Question: What type of tax is indicated in the document, personal property or real estate?
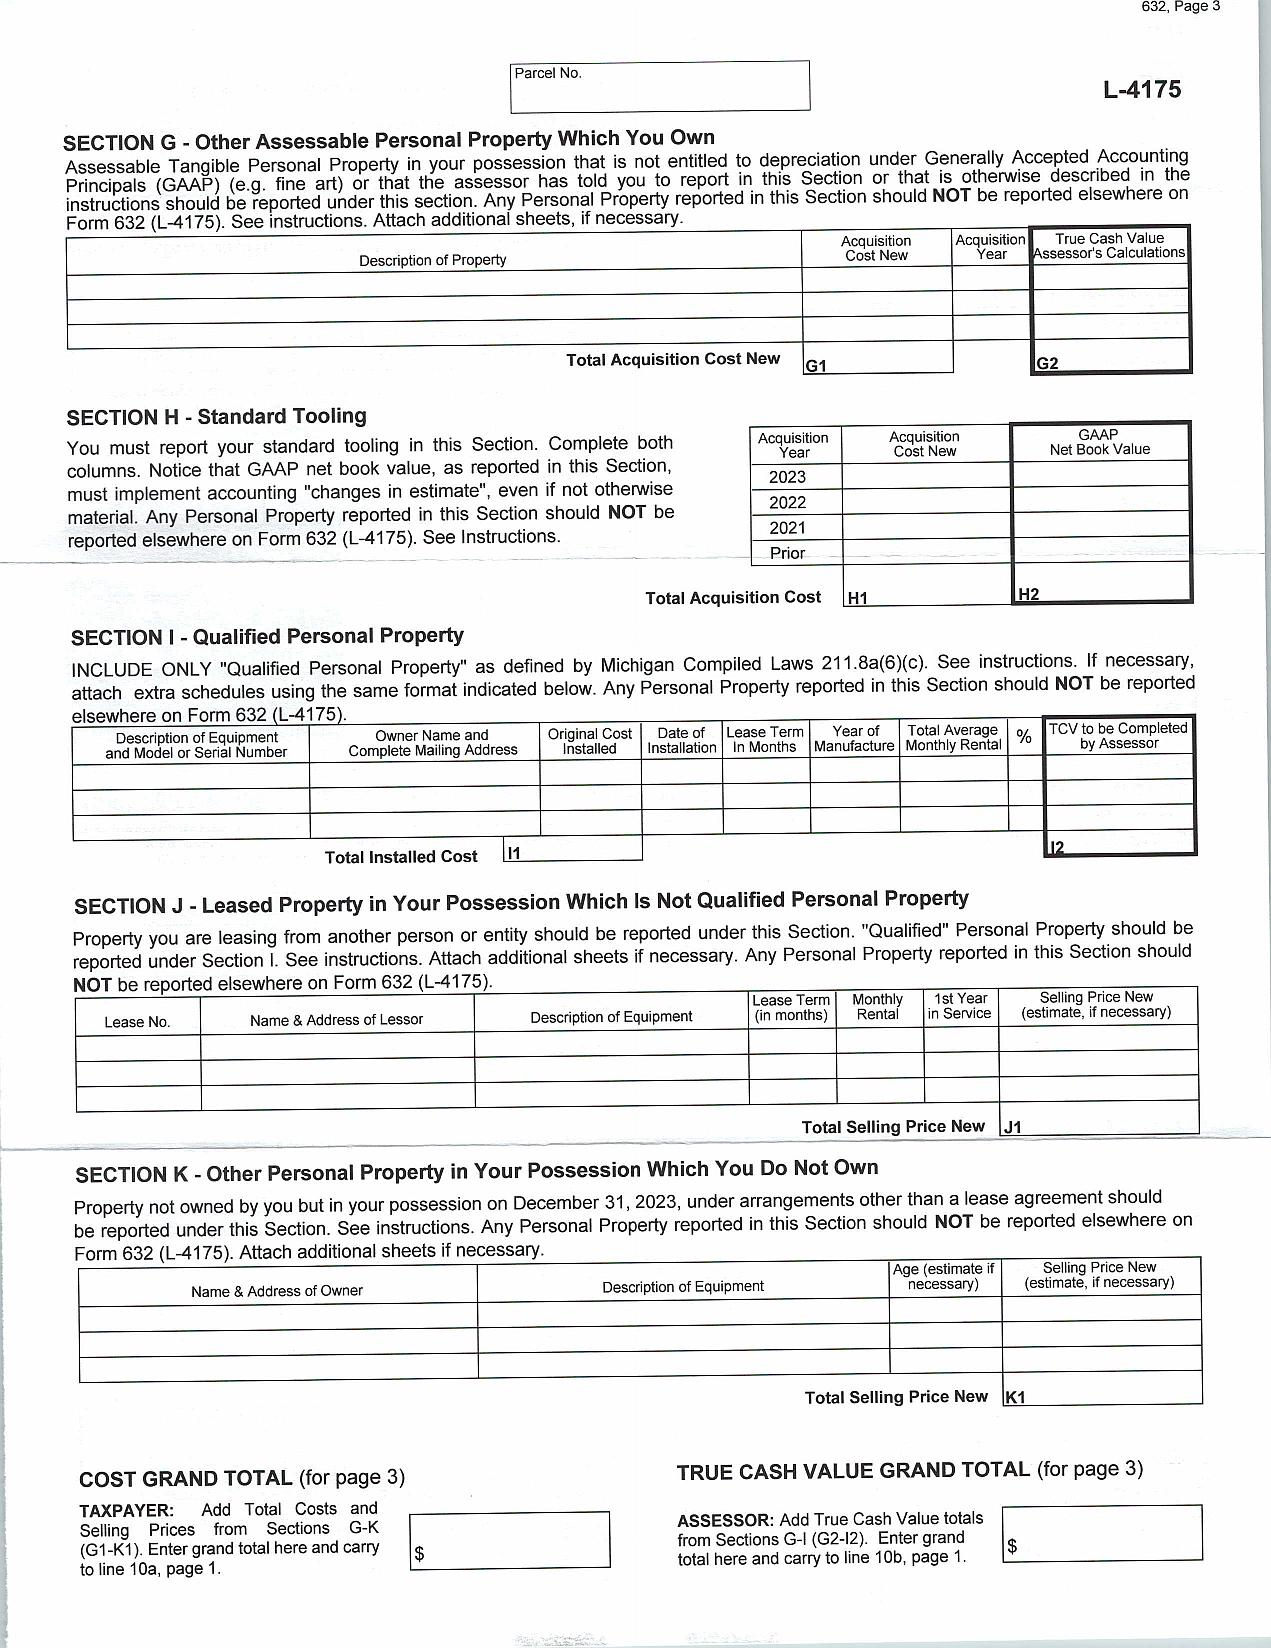
Answer: "Personal Property"